Question: What is the potential diagnosis?
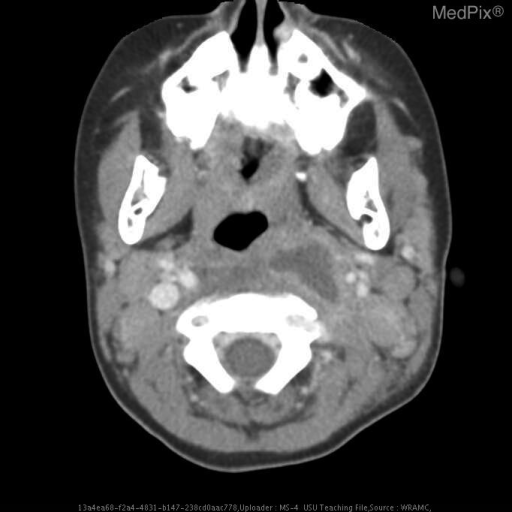
Answer: The possible diagnosis includes Retropharyengeal abscess,
cellulitis,
necrotic liquifactive lymph nodes
branchial cleft cyst..